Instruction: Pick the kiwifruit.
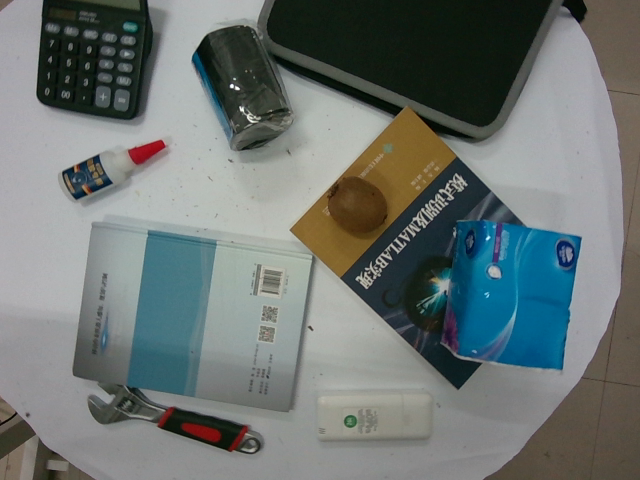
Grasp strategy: vertical